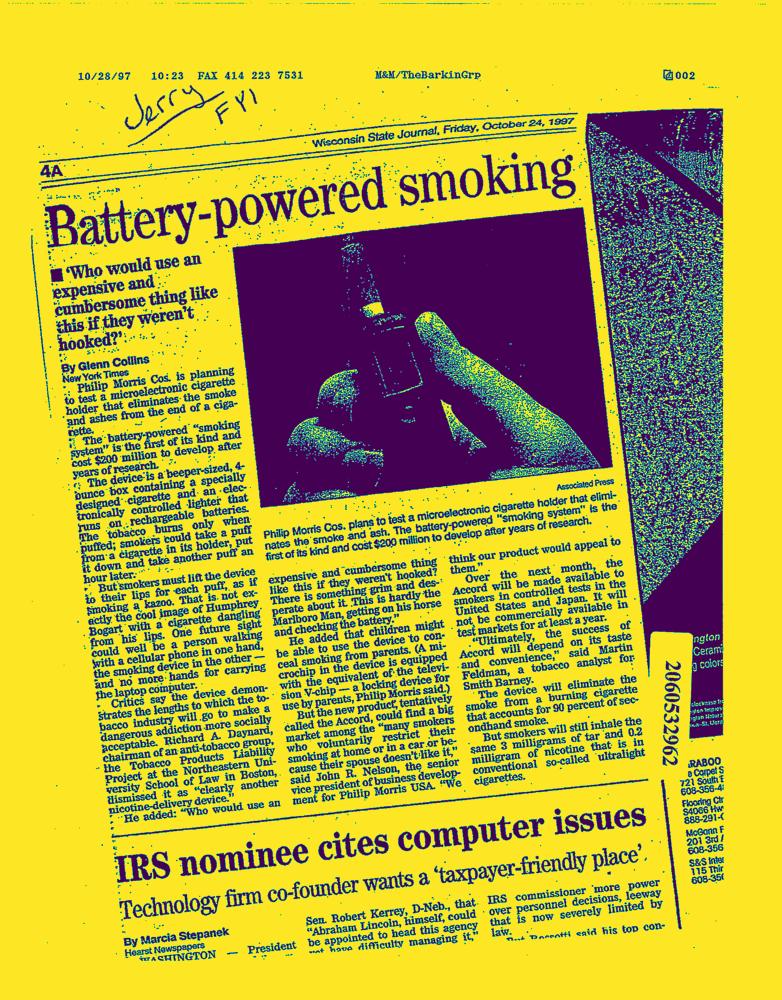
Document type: News-Article